Please extract the written amount, numerical amount, recipient's name, date on the cheque, and the bank's name from the image.
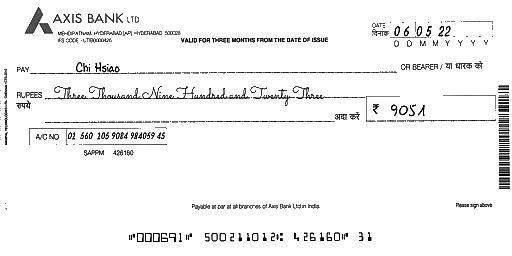
amt_in_words: Three Thousand Nine Hundred and Twenty Three
amt_in_figures: 9051
payee_name: Chi Hsiao
bank_name: AXIS BANK
cheque_date: 06/05/22